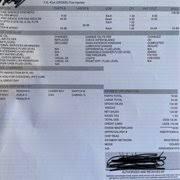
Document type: Invoice